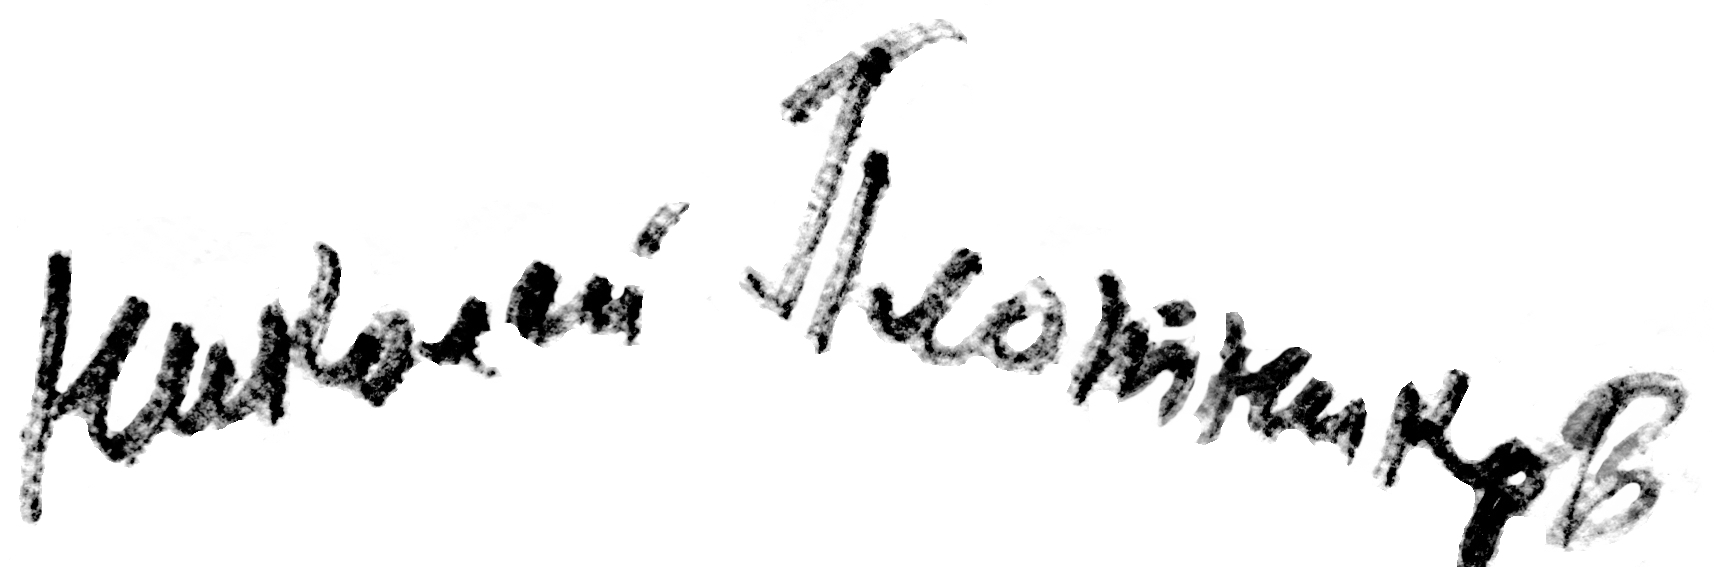
Signature of: nikolai plotnikov